Question: What are the imaging findings?
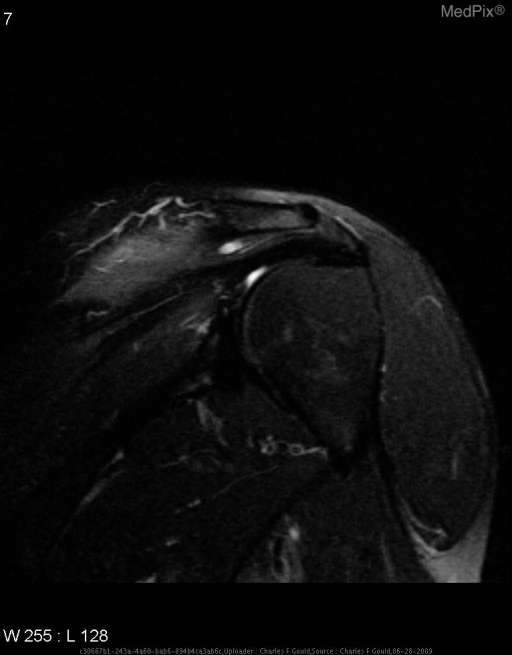
Answer: The imaging shows •  On T1 weighted imaging, moderate muscular body atrophy and fatty replacement within a single or multiple rotator cuff or shoulder muscles.  •  Abnormal increased increased T2 or STIR signal will also be seen in these affected muscles. Abnormal increased signal involving the infraspinatous muscle..